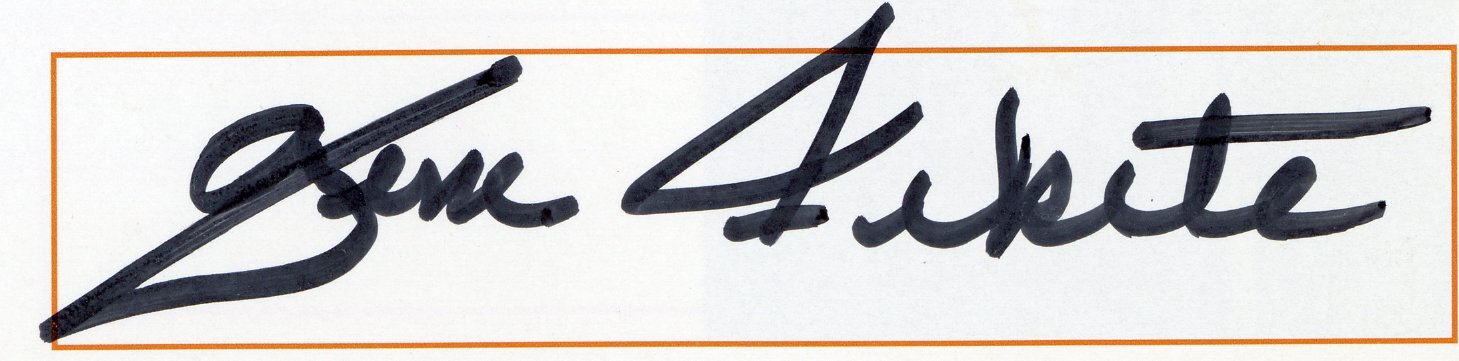
Signature of: gene fekete